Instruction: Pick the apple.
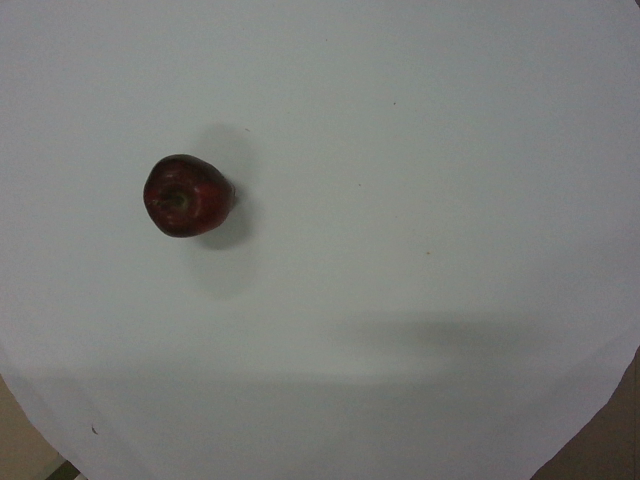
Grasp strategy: vertical